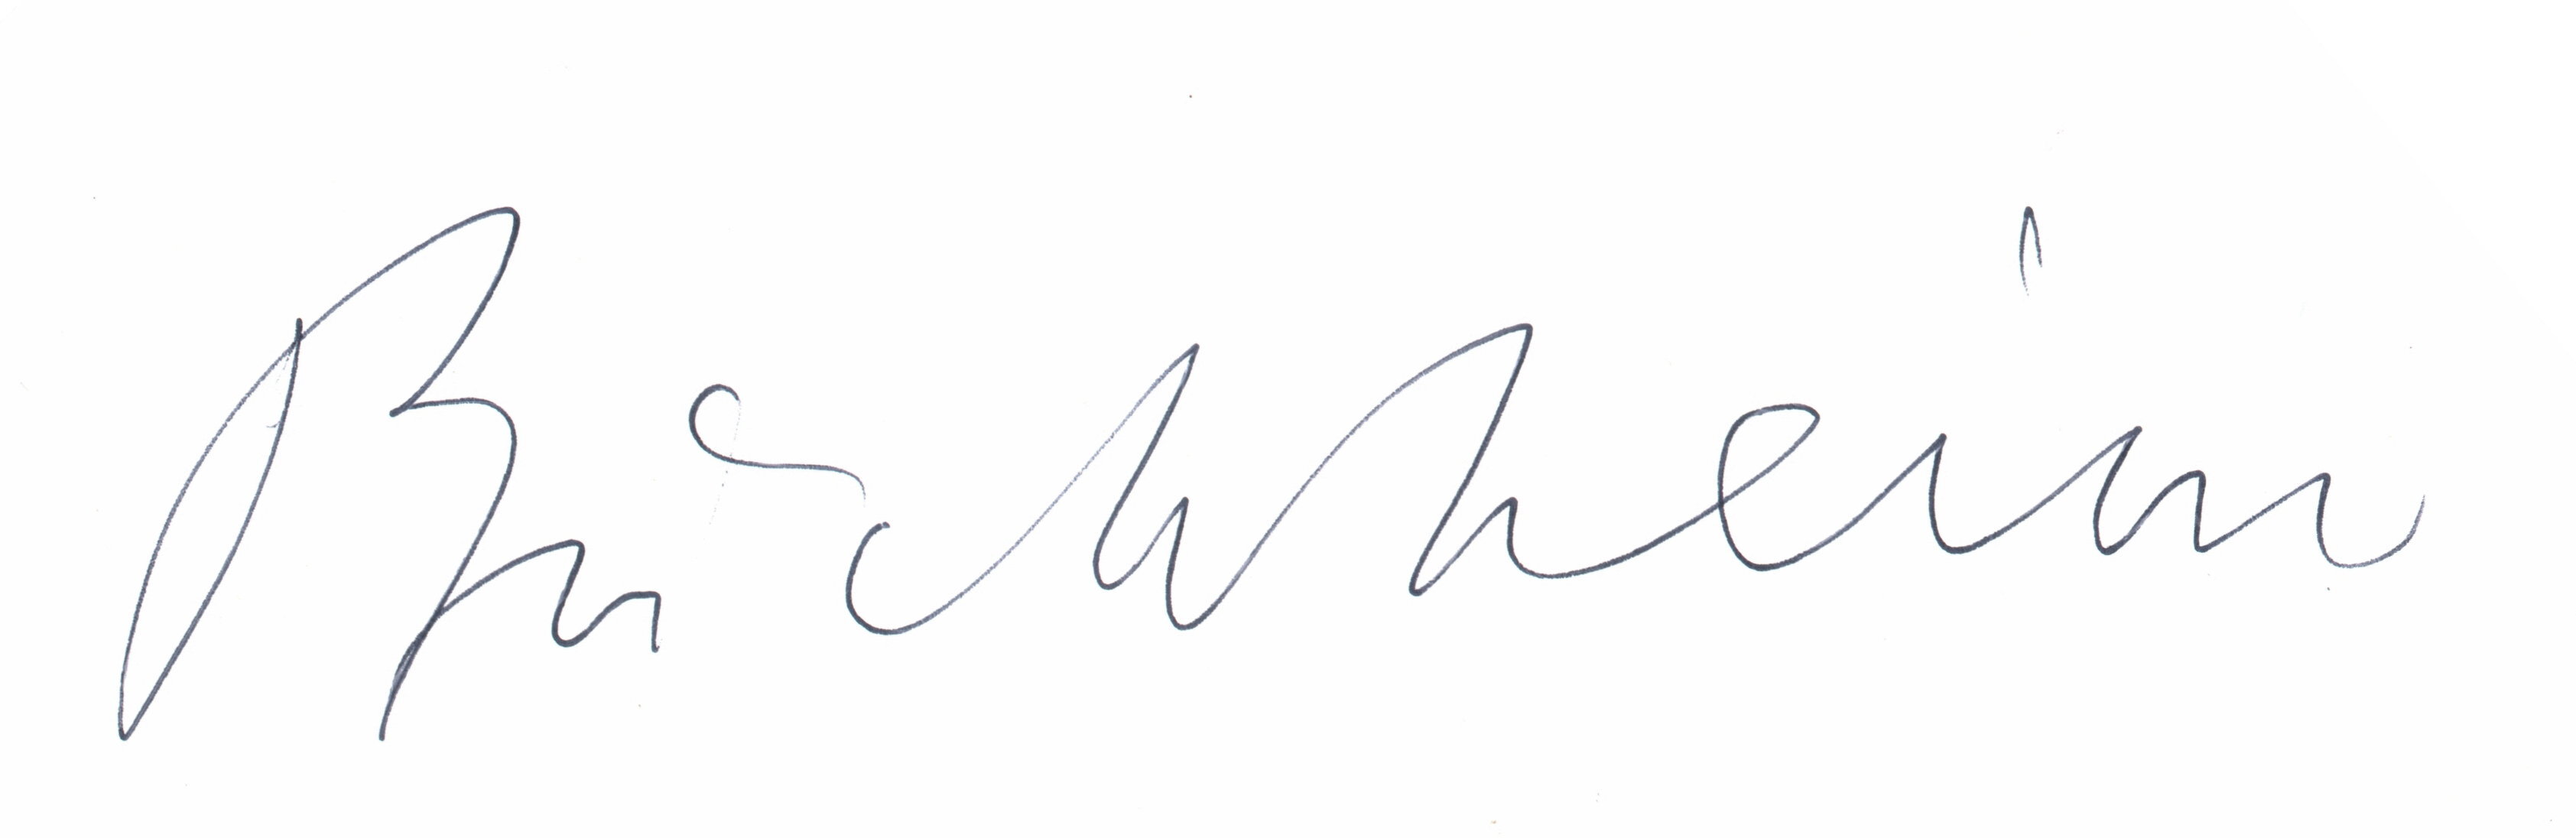
Signature of: lothar günther buchheim